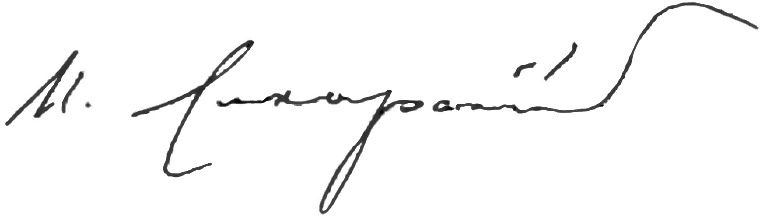
Signature of: ivan sikorski